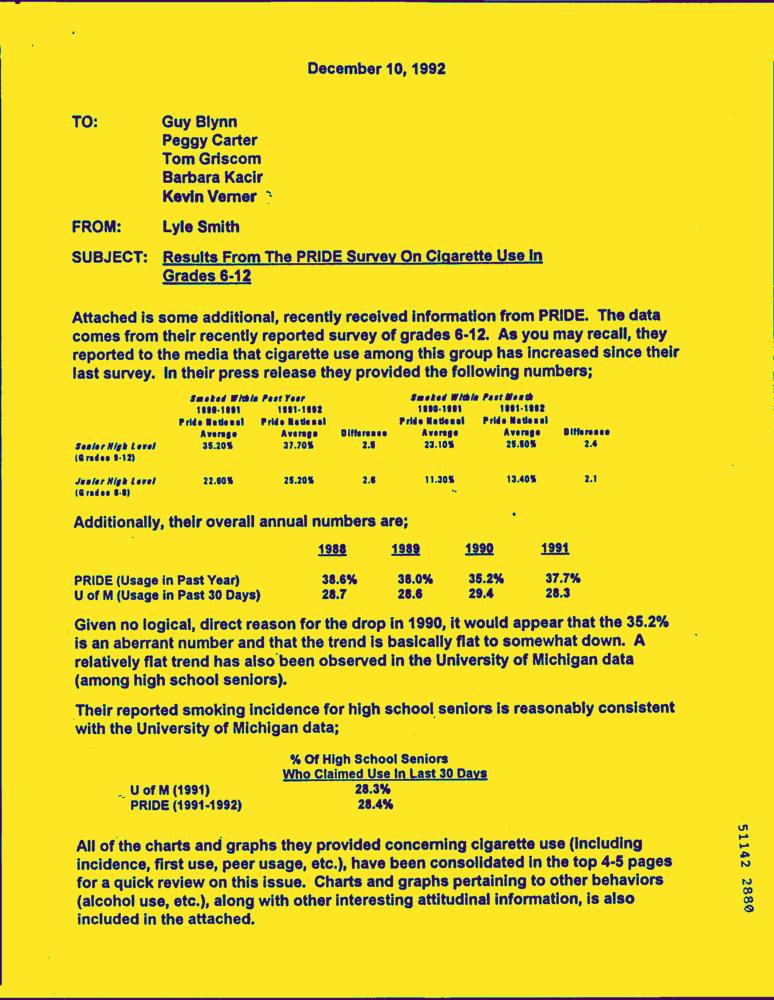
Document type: Letter-Doc